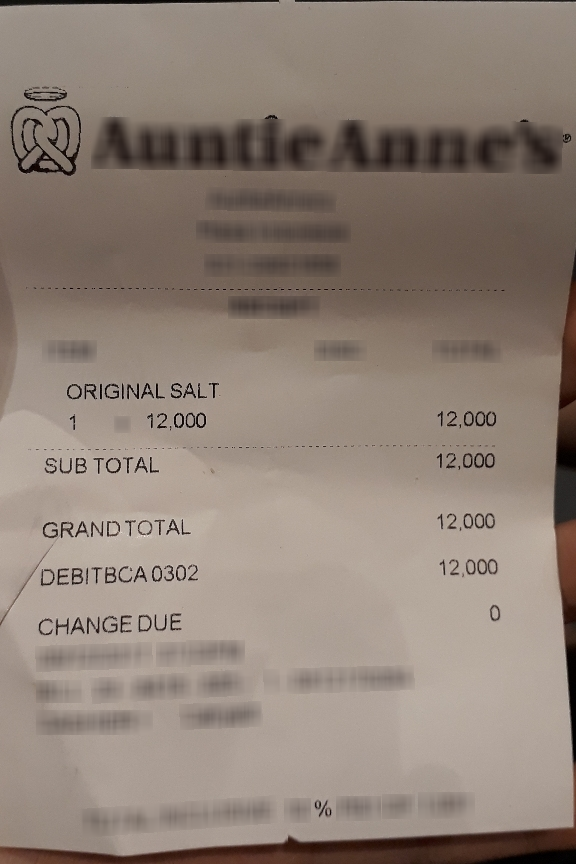
Number of items: 4
Subtotal: 12,000
Total: 12,000
OCR text regions:
text: SUB TOTAL
text: 12,000
text: GRAND TOTAL
text: 12,000
text: CHANGE DUE
text: 0
text: DEBITBCA0302
text: 12,000
text: ORIGINAL SALT
text: 1
text: 12,000
text: 12,000